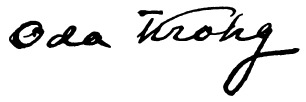
Signature of: oda krohg